Question: What is the earliest payment due date mentioned in the document?
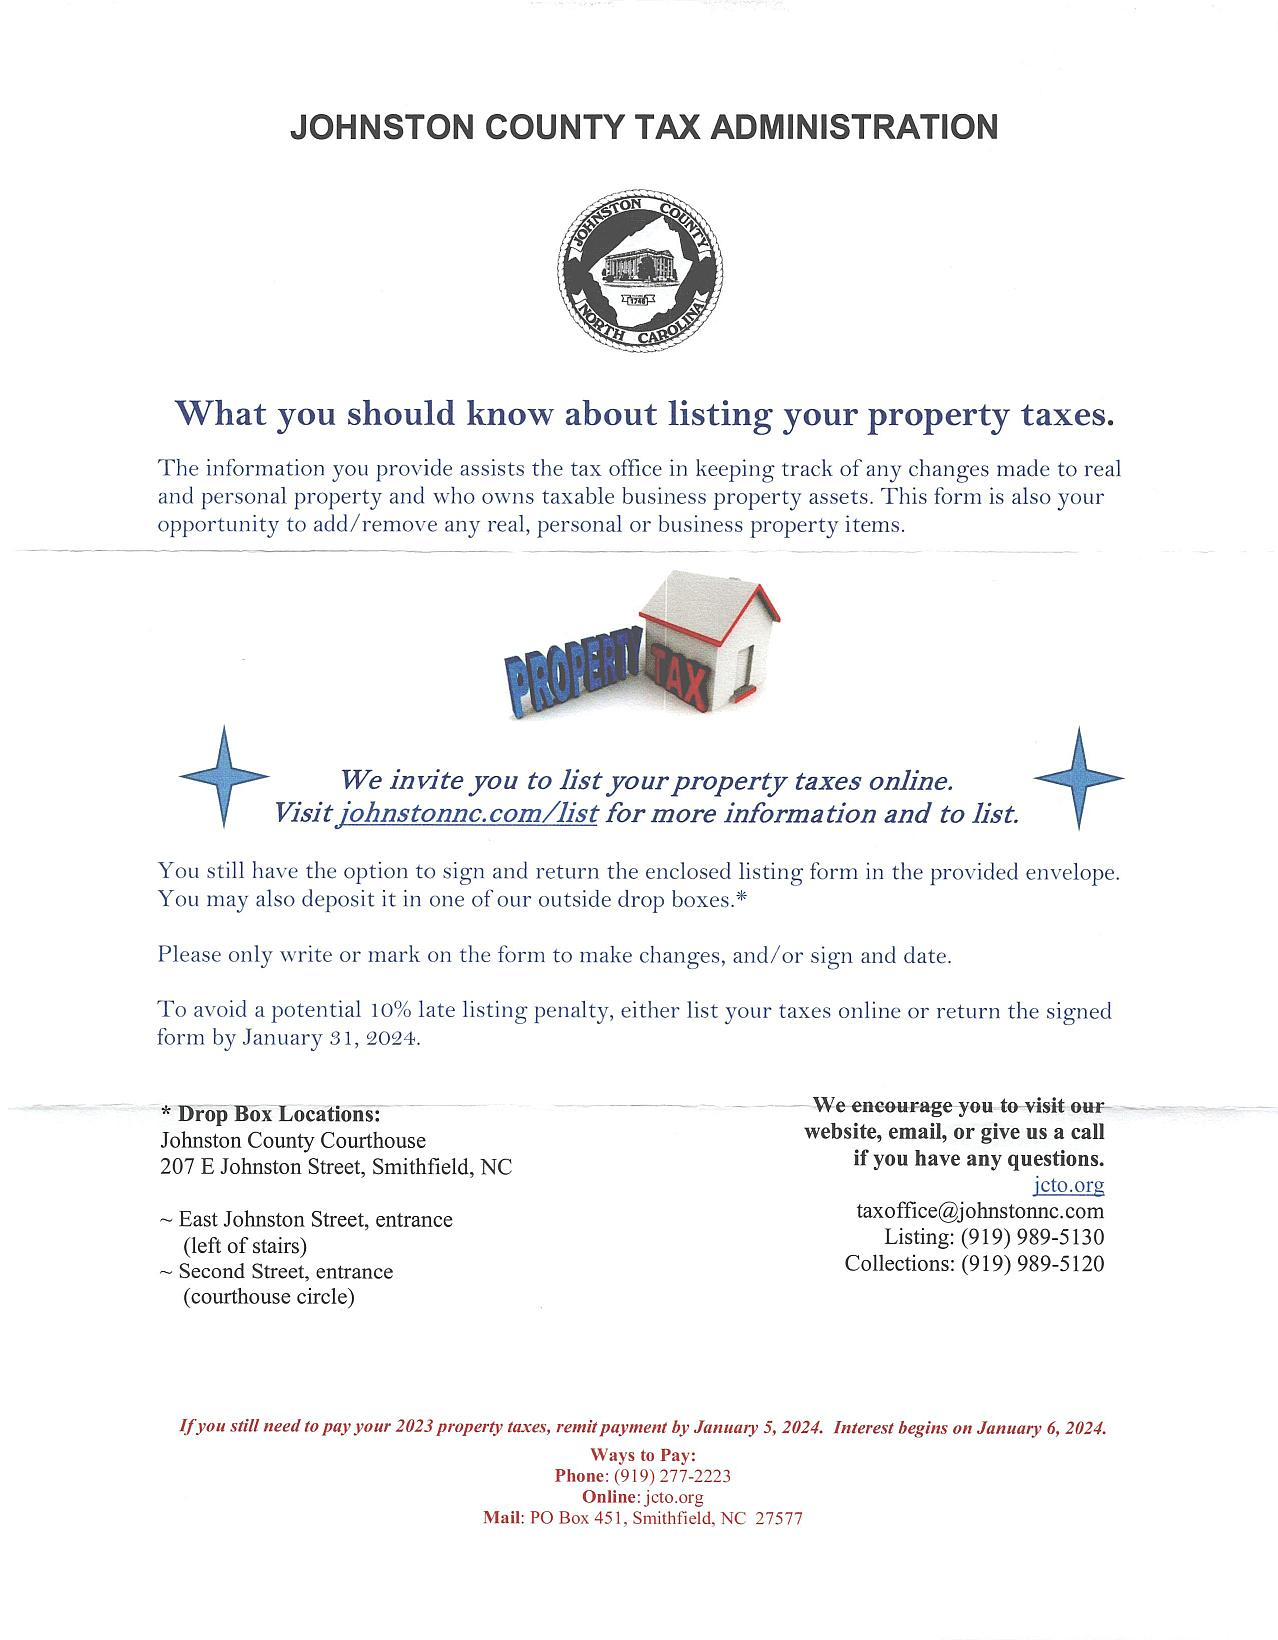
Answer: "5-Jan-24"